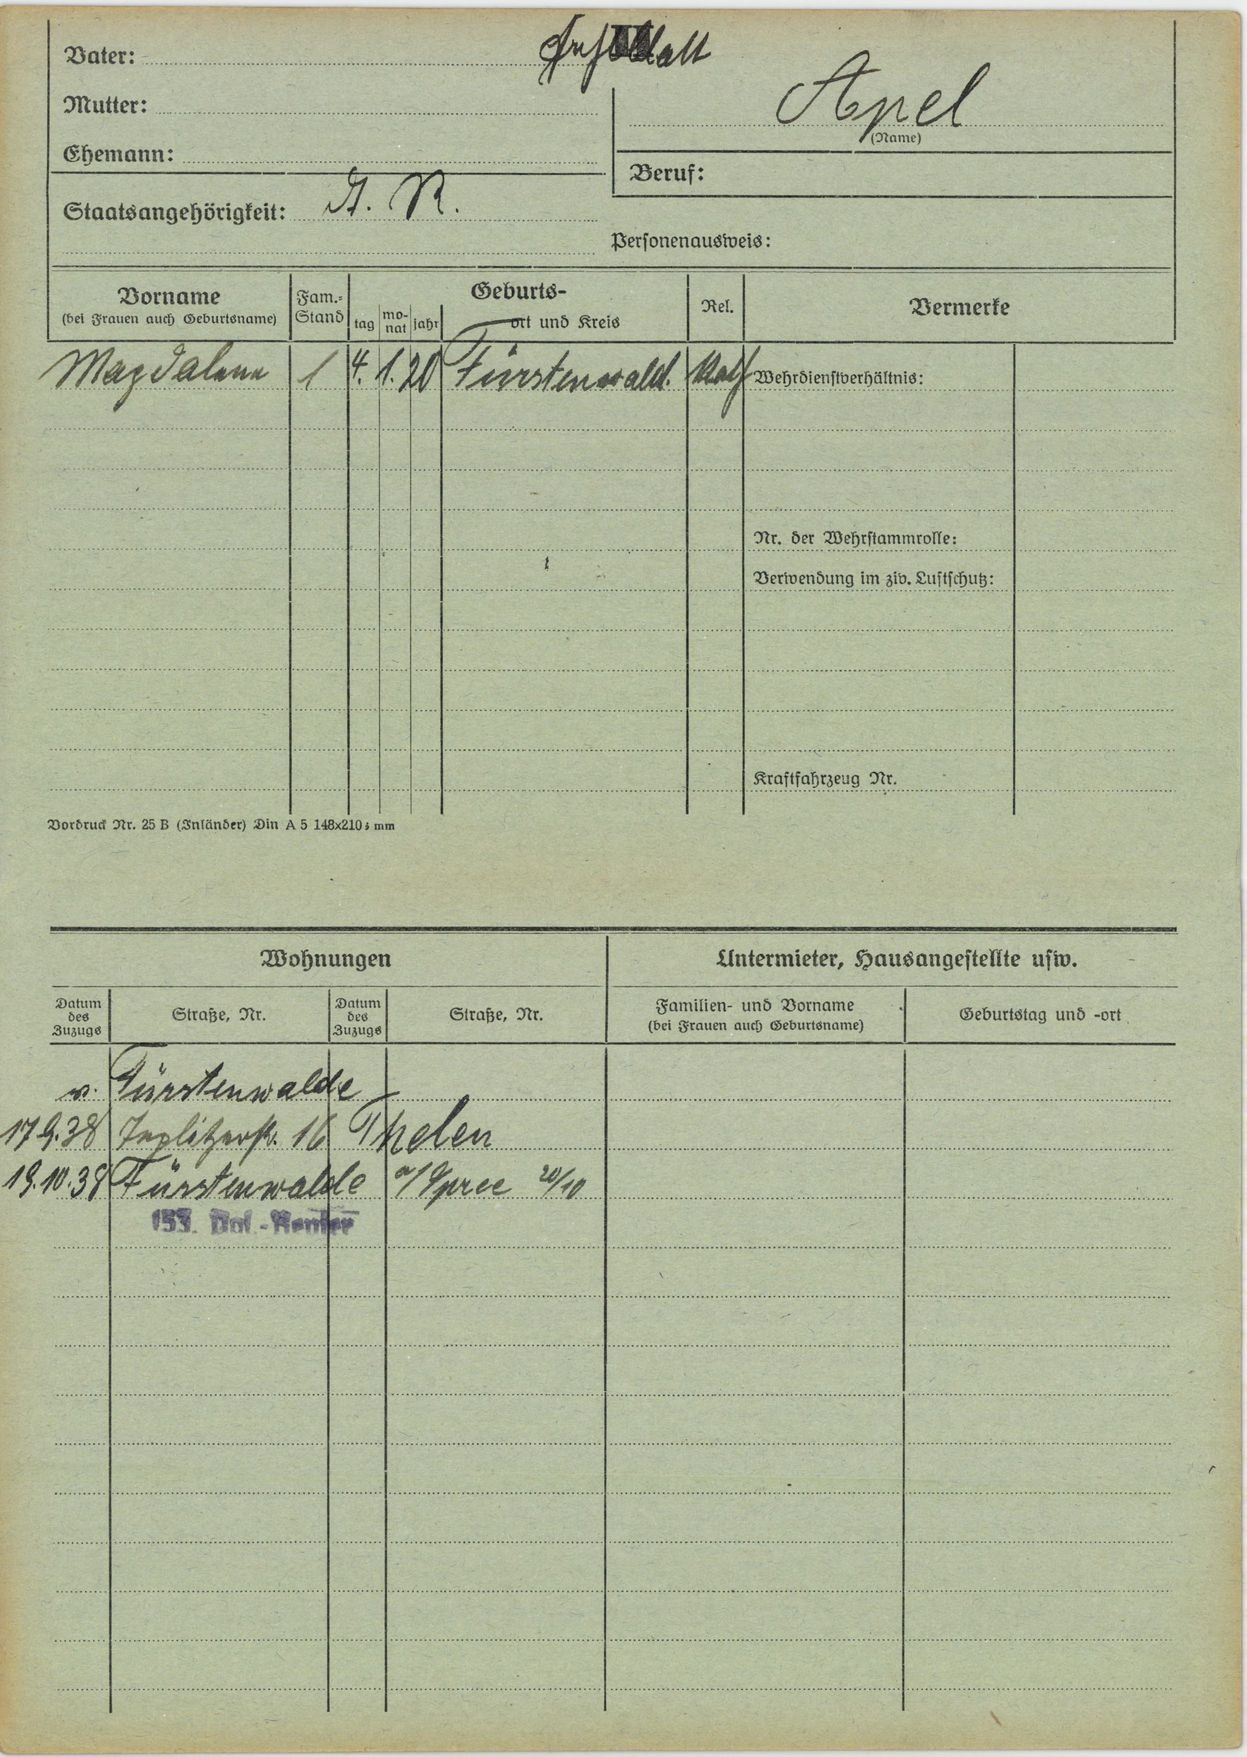
Apel